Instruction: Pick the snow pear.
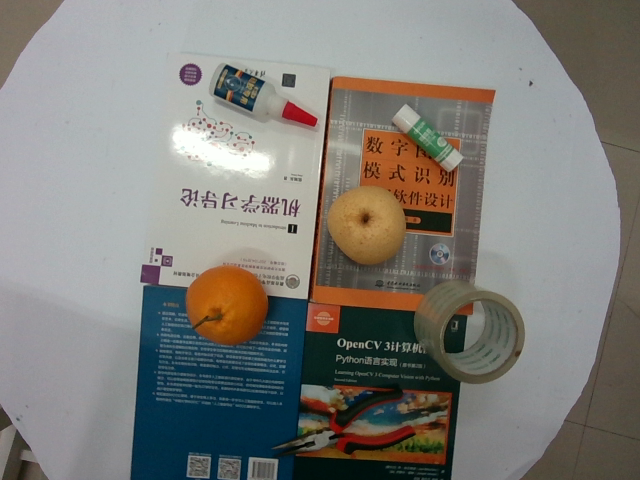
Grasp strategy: vertical